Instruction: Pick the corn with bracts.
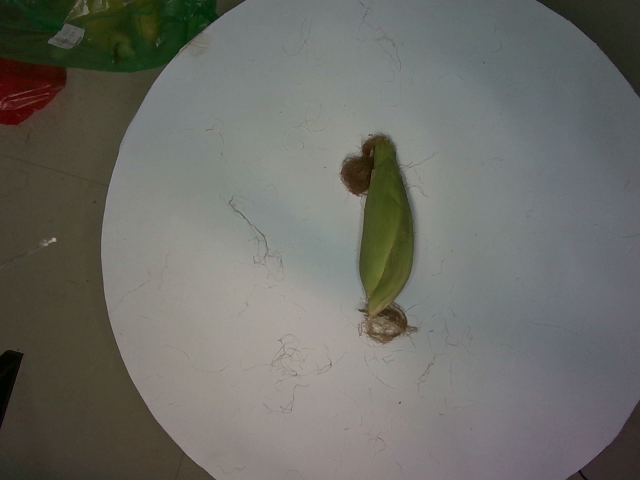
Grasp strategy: vertical